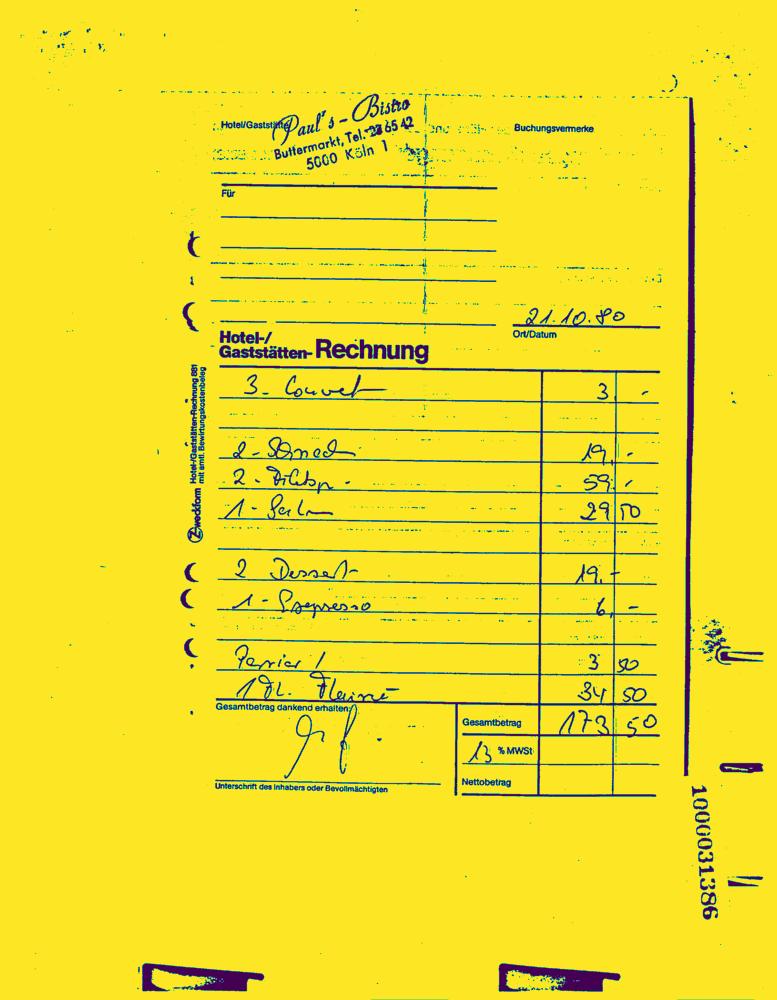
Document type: Invoice-Doc